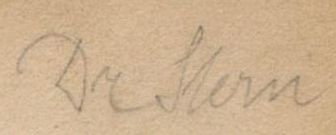
Signature of: evžen štern